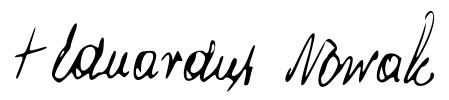
Signature of: edward nowak